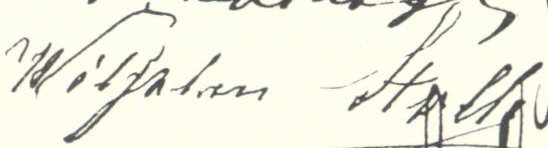
Signature of: karl wilhelm stolle